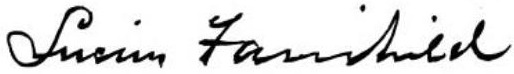
Signature of: lucius fairchild